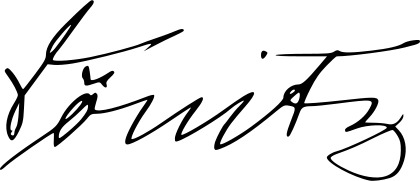
Signature of: karl dönitz